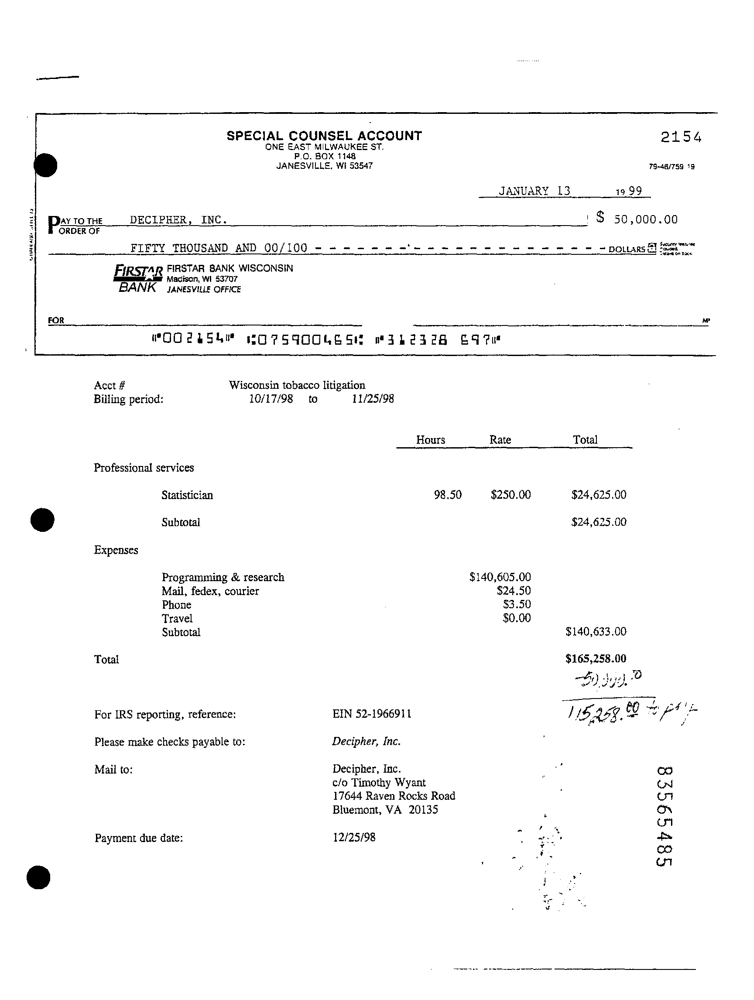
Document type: Invoice